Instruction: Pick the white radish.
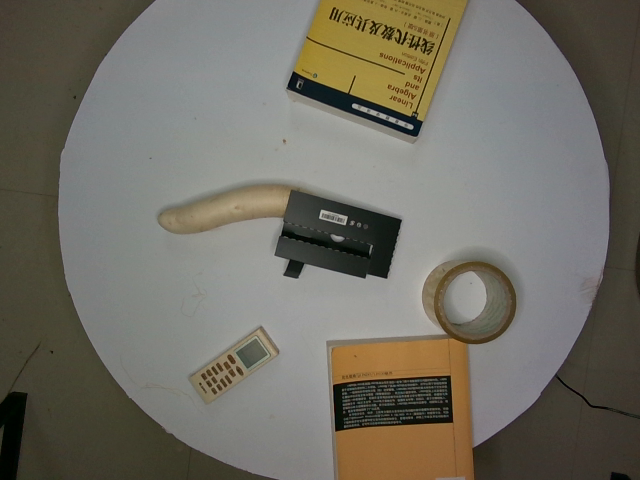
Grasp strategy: vertical